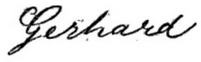
Signature of: wilhelm gerhard